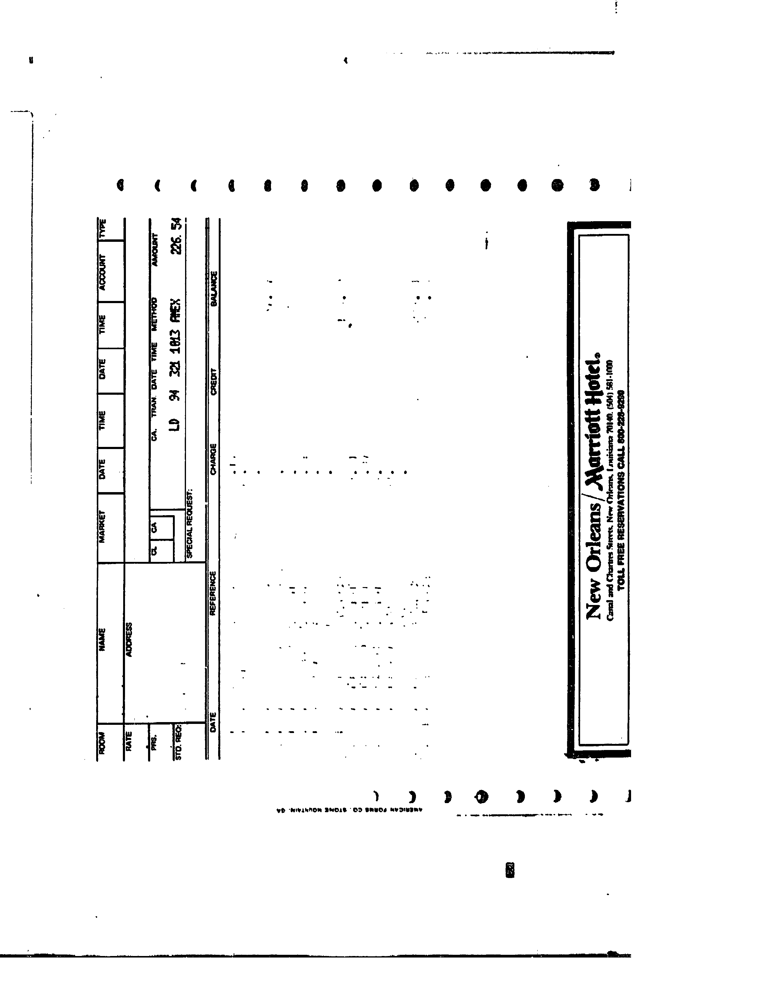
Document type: Invoice